Identify and extract the amount in words, amount in numbers, payee name, cheque date, and bank name from the image.
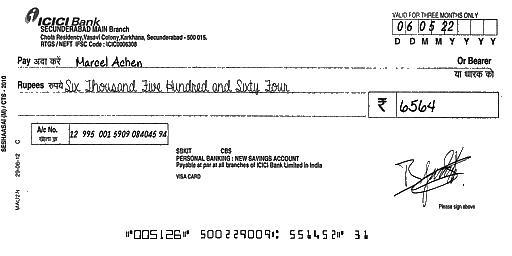
amt_in_words: Six Thousand Five Hundred and Sixty Four
amt_in_figures: 6564
payee_name: Marcel Achen
bank_name: ICICI Bank
cheque_date: 06/05/22